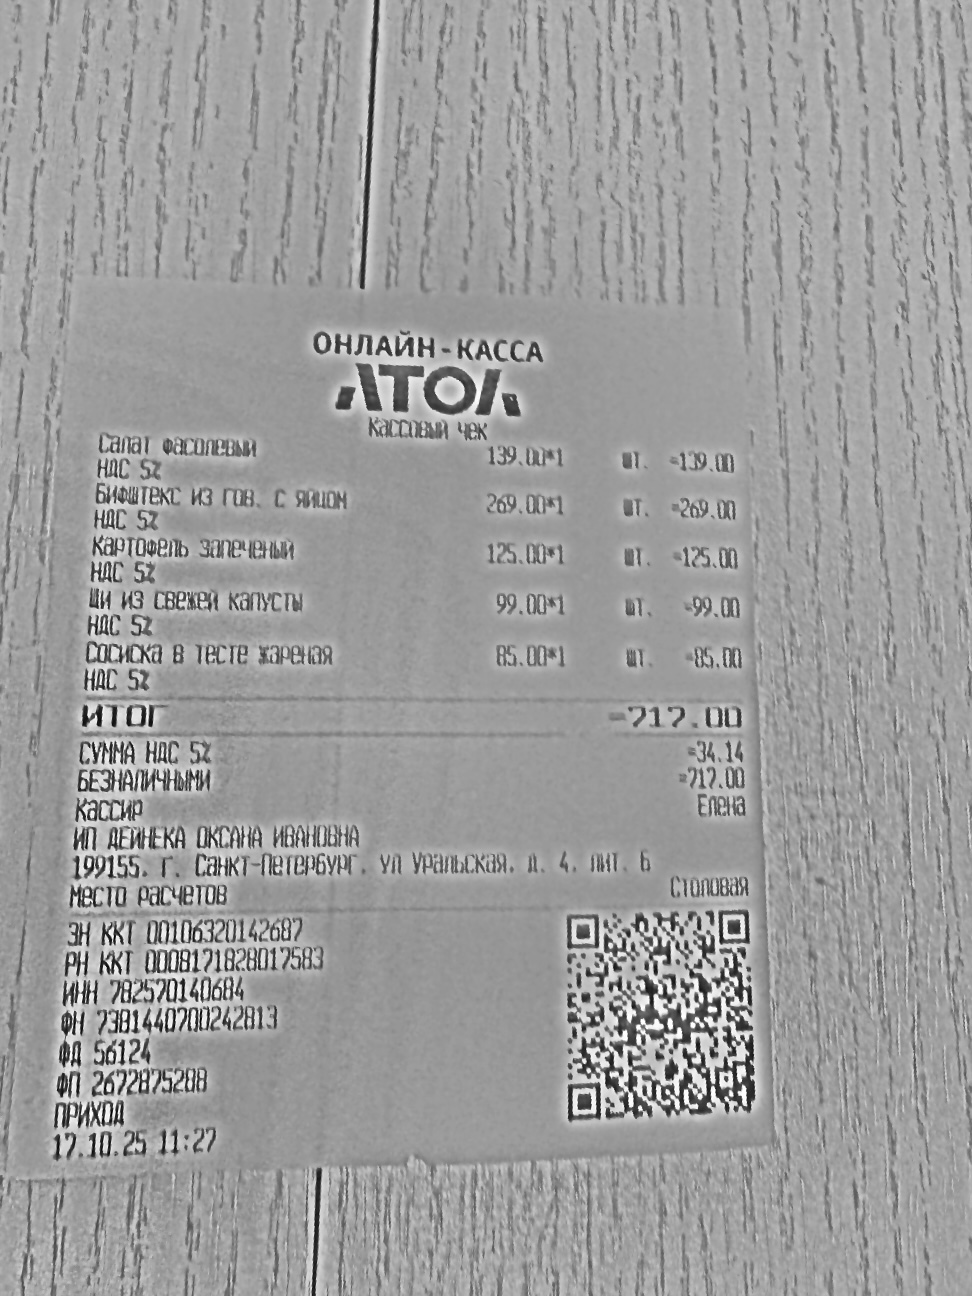
Продавец: ИП ДЕЙНЕКА ОКСАНА ИВАНОВНА
ИНН: 782570140684
Дата: 17.10.25
Товары: Салат фасолевый; Бифштекс из гов. с яйцом; Картофель запеченый; Щи из свежей капусты; Сосиска в тесте жареная
Количество: 1; 1; 1; 1; 1
Цена: 139.00; 269.00; 125.00; 99.00; 85.00
Сумма: 139.00; 269.00; 125.00; 99.00; 85.00
Итого: 717.00